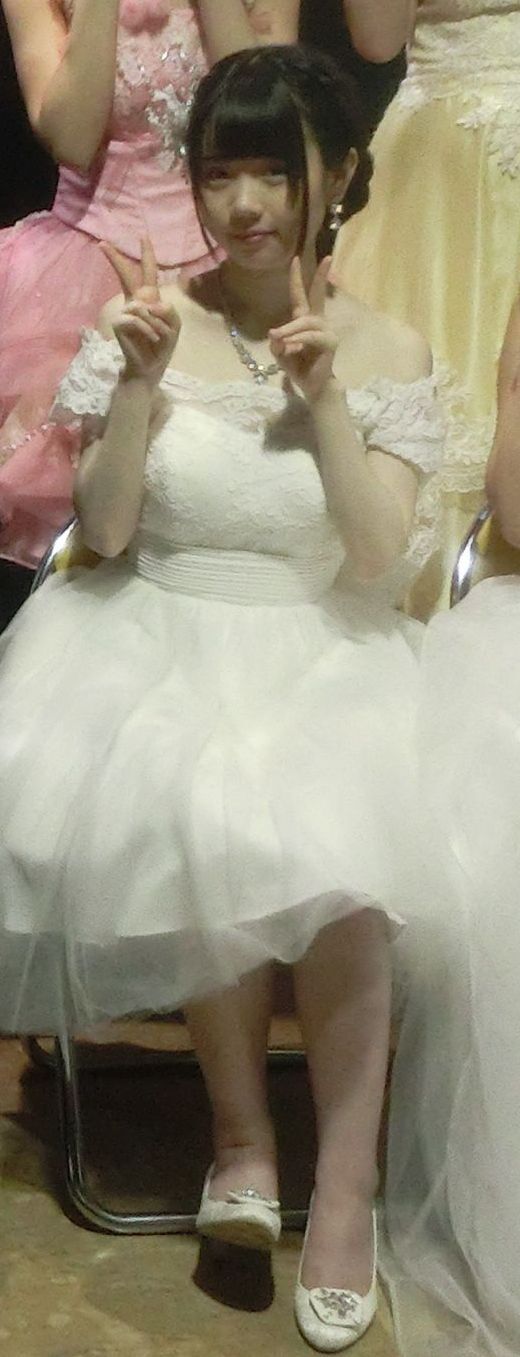
Signature of: sakura miura